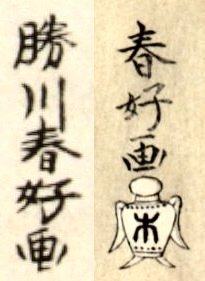
Signature of: katsukawa shunkō i